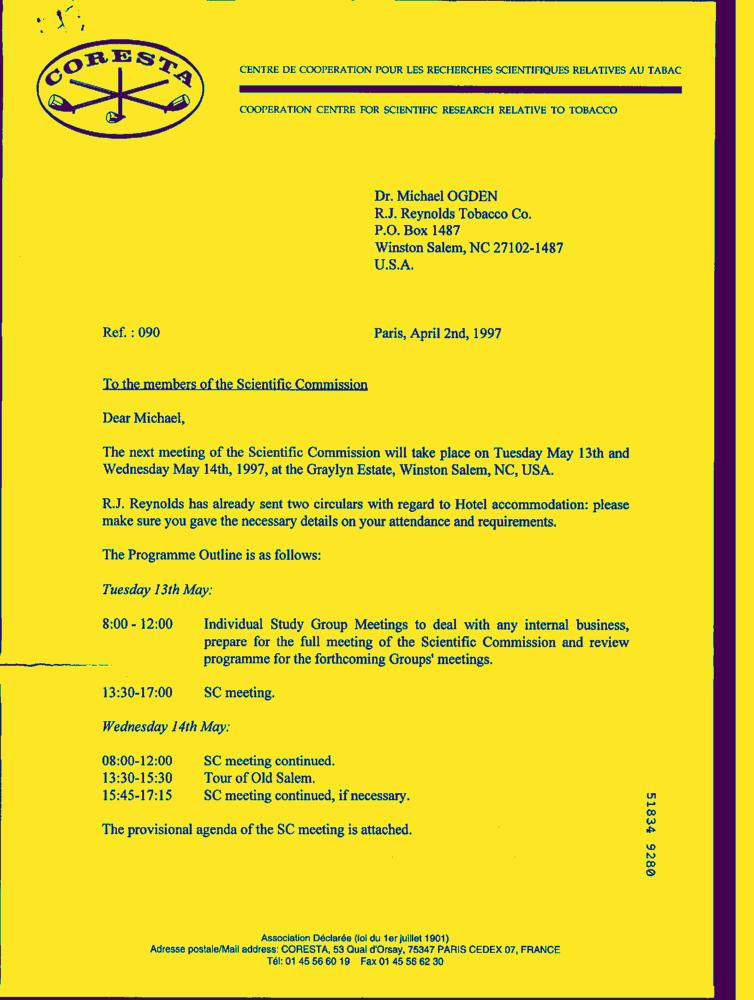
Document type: Letter-Doc